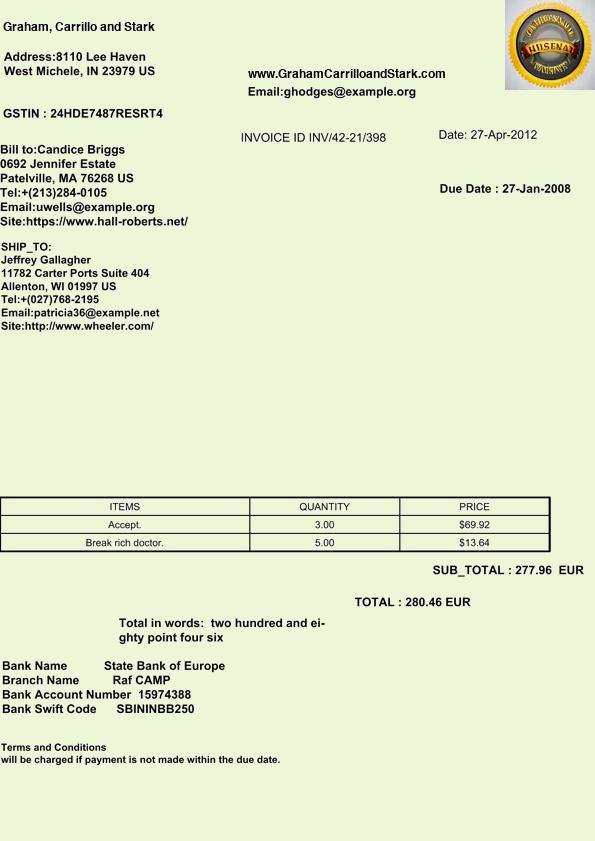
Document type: Invoice